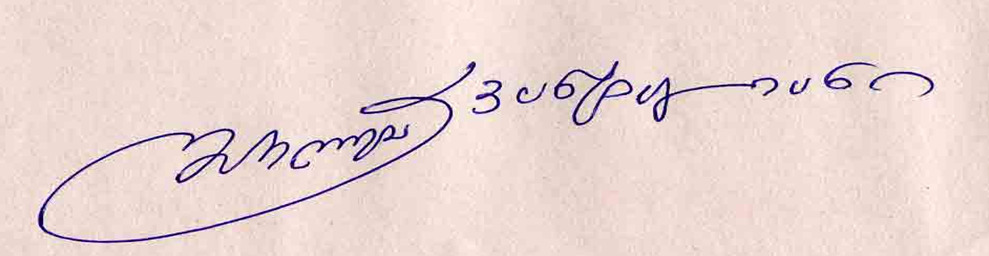
Signature of: charlotte kvantaliani